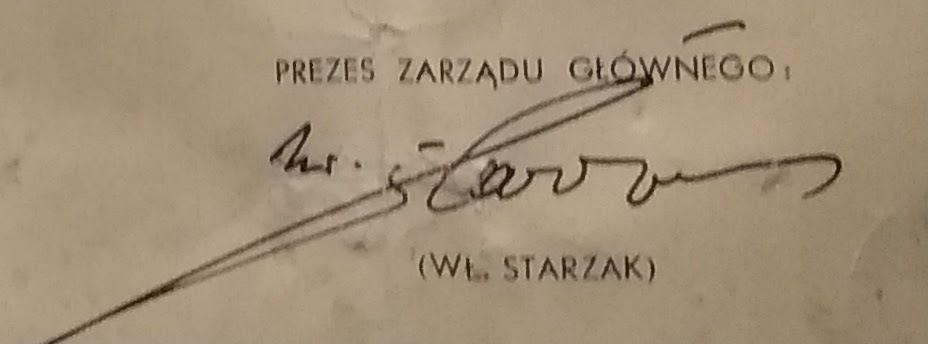
Signature of: władysław starzak